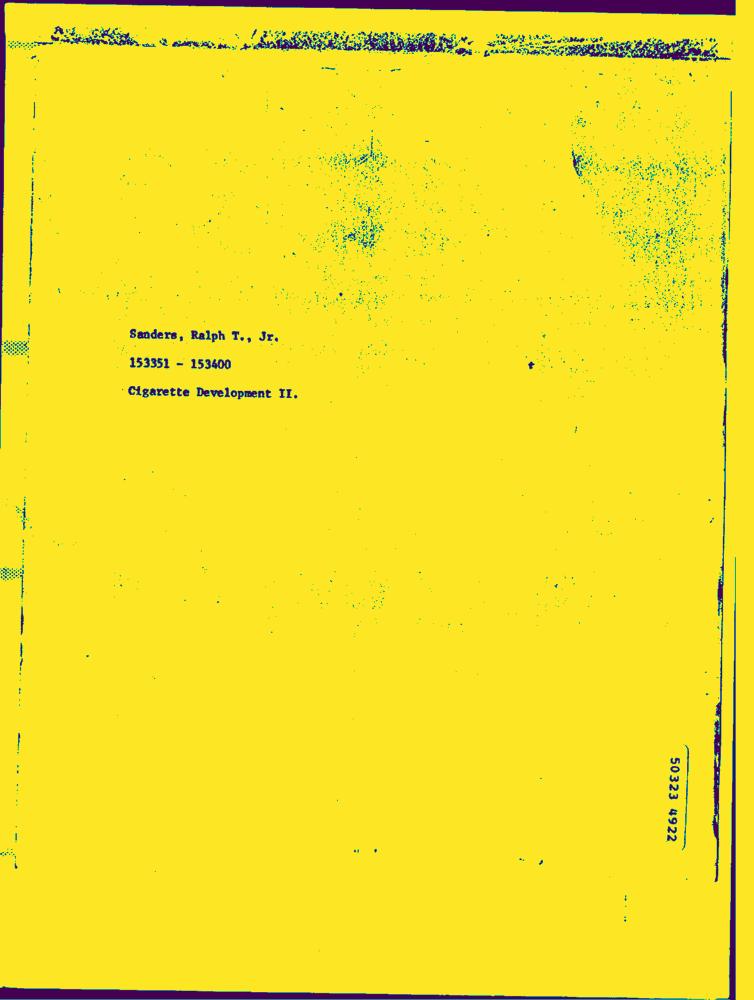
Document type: Hand-Written